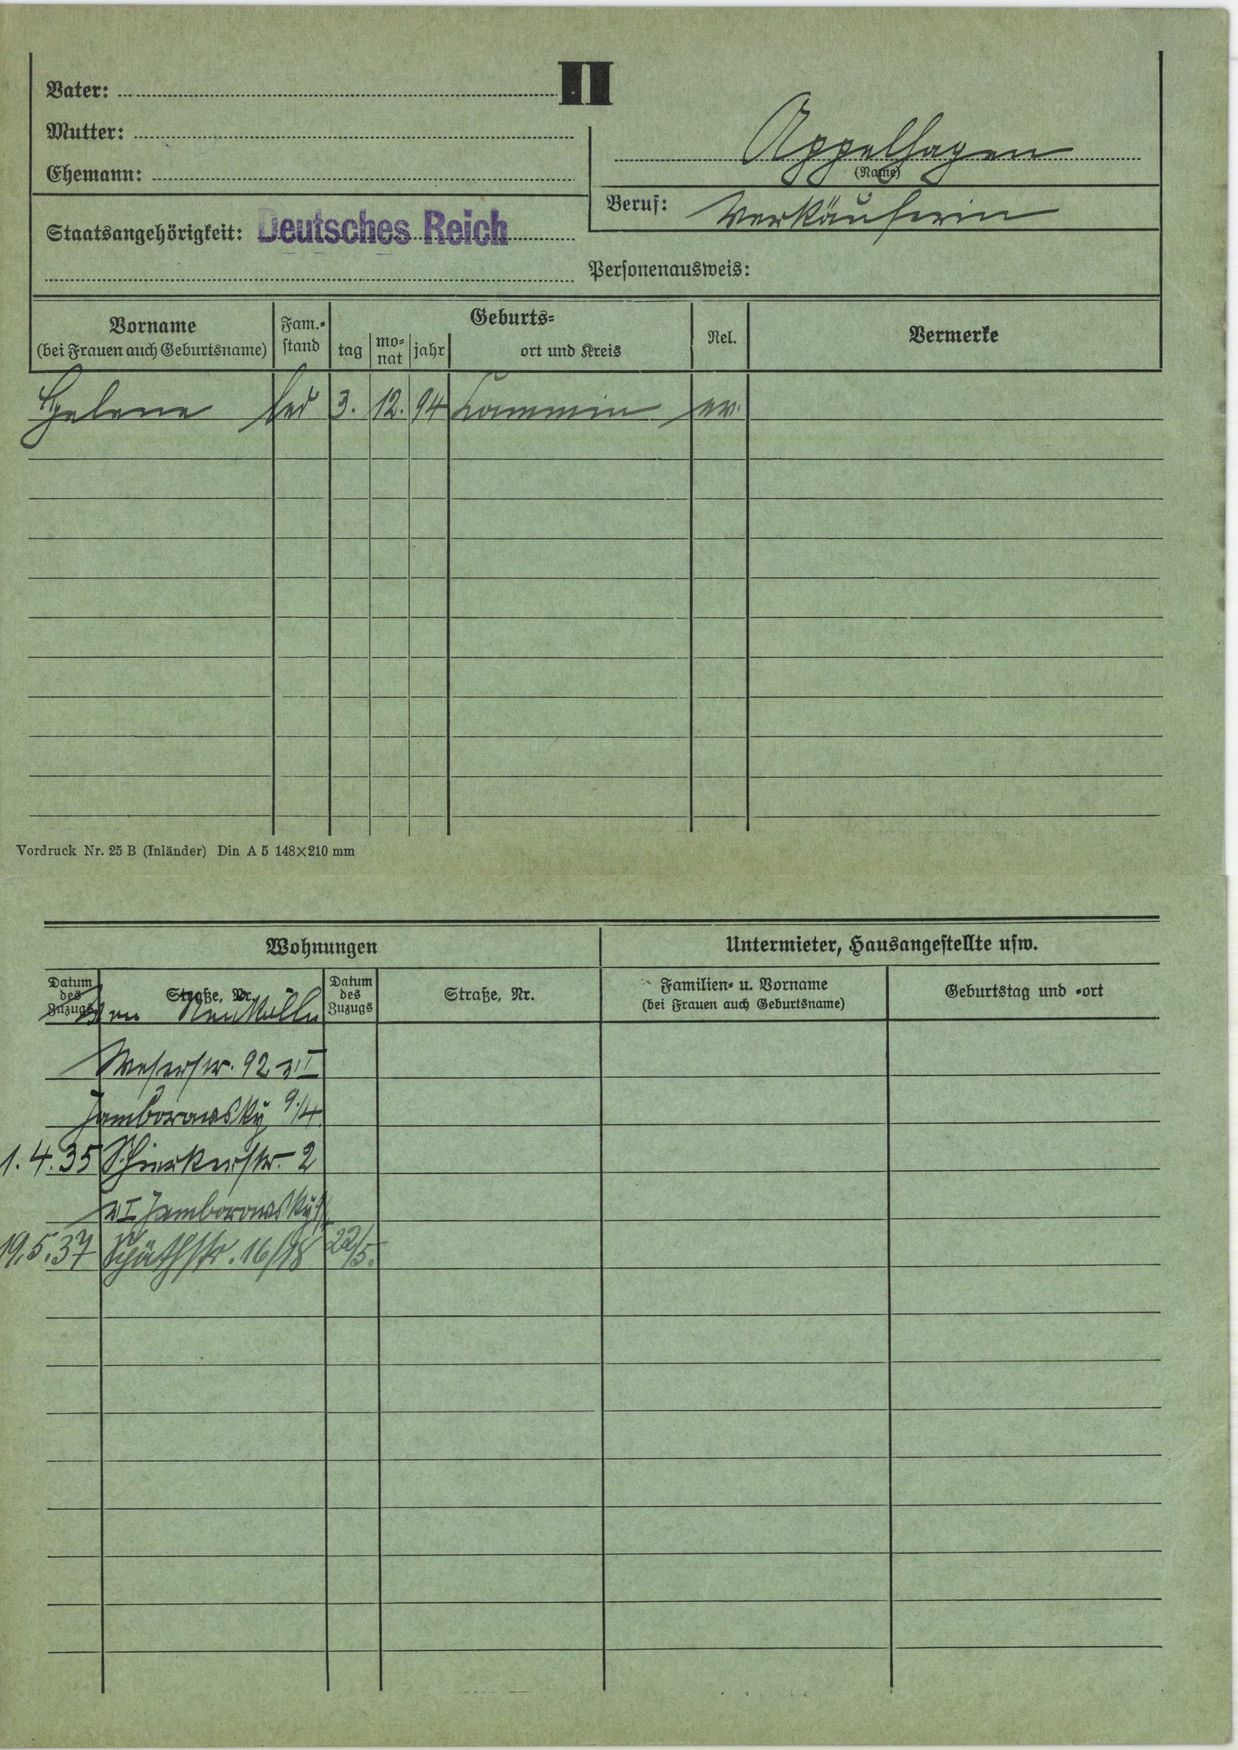
Appelhagen